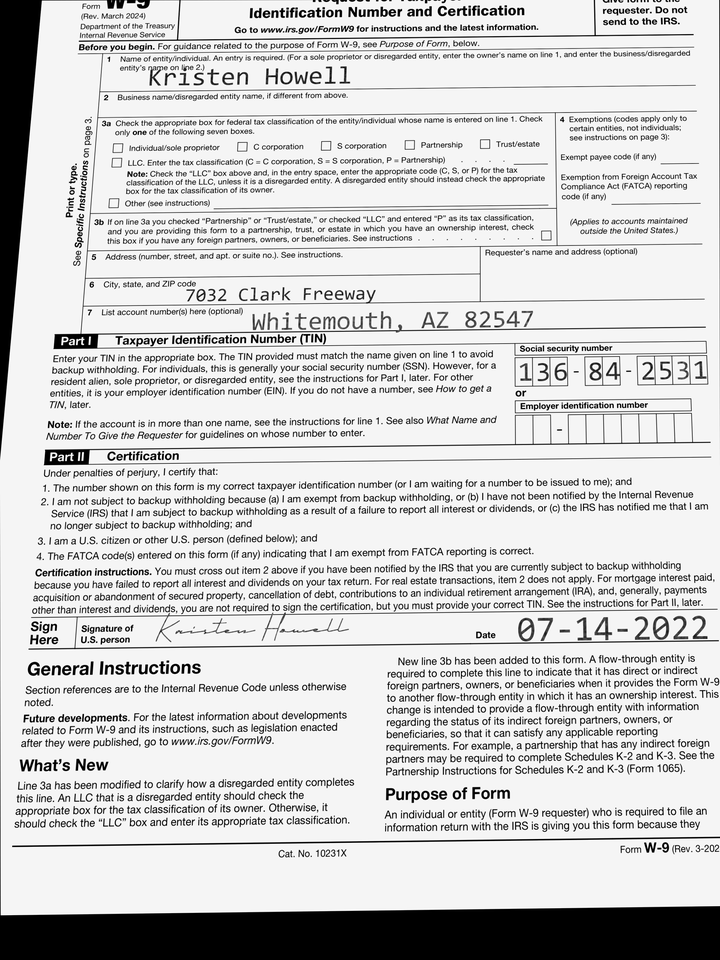
adr1: 7032 Clark Freeway
adr2: Whitemouth, AZ 82547
cbx: no
ssn: 136842531
enm: Kristen Howell
sdt: 07-14-2022